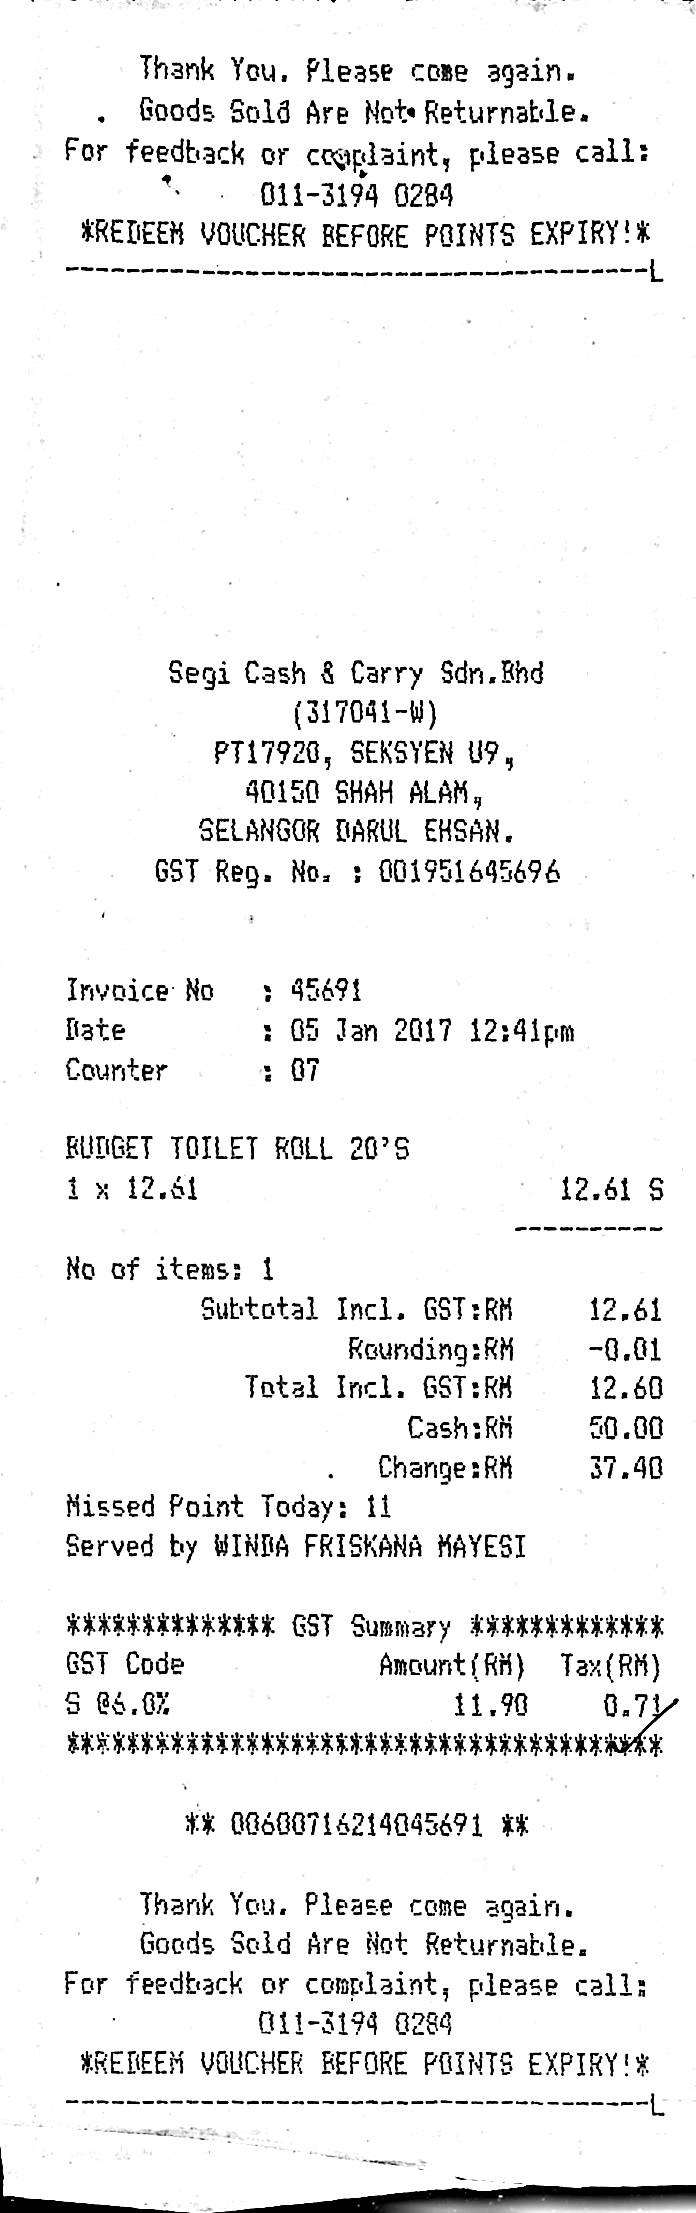
THANK YOU. PLEASE COME AGAIN.
GOODS SOLD ARE NOT RETURNABLE.
FOR FEEDBACK OR COMPLAINT, PLEASE CALL:
011-3194 0284
*REDEEM VOUCHER BEFORE POINTS EXPIRY!*
SEGI CASH & CARRY SDN.BHD
(317041-W)
PT17920, SEKSYEN U9,
40150 SHAH ALAM,
SELANGOR DARUL EHSAN.
GST REG. NO. : 001951645696
INVOICE NO
: 45691
DATE
: 05 JAN 2017 12:41PM
COUNTER
: 07
** 00600716214045691 **
THANK YOU. PLEASE COME AGAIN.
GOODS SOLD ARE NOT RETURNABLE.
BUDGET TOILET ROLL 20'S
1 X 12.61
12.61 S
FOR FEEDBACK OR COMPLAINT, PLEASE CALL:
011-3194 0284
NO OF ITEMS: 1
SUBTOTAL INCL. GST:RM
12.61
ROUNDING:RM
-0.01
TOTAL INCL. GST:RM
12.60
CASH:RM
50.00
CHANGE:RM
37.40
MISSED POINT TODAY: 11
SERVED BY WINDA FRISKANA MAYESI
GST SUMMARY
GST CODE
AMOUNT(RM)
TAX(RM)
S @6.0%
11.90
0.71
*REDEEM VOUCHER BEFORE POINTS EXPIRY!*